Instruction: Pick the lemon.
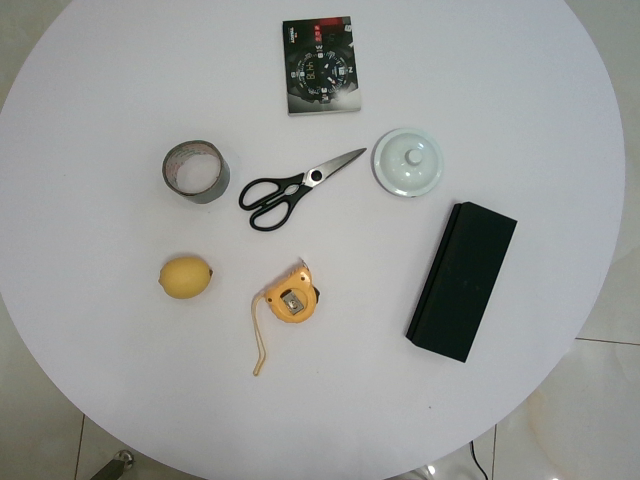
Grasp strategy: vertical